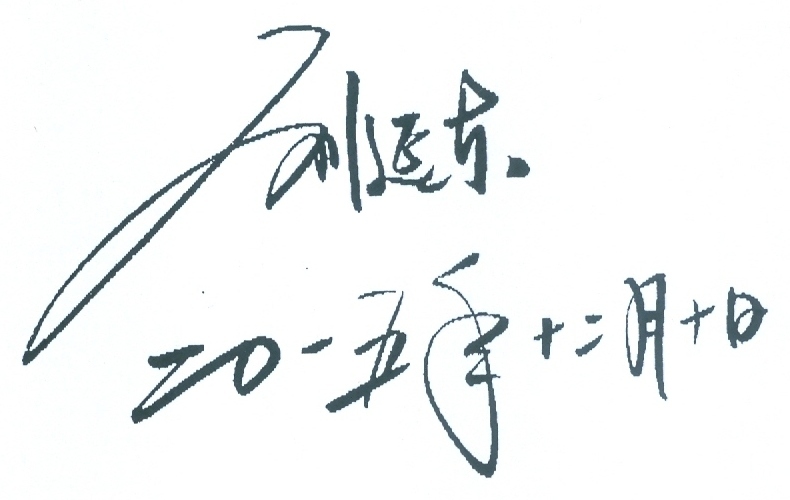
Signature of: liu yandong